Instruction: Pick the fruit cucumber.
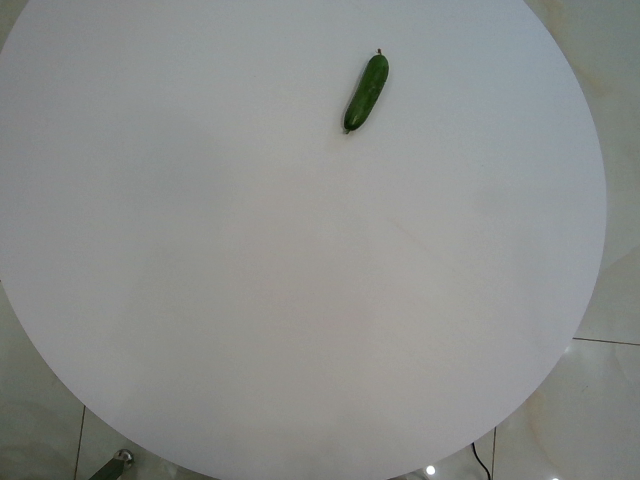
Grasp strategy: vertical